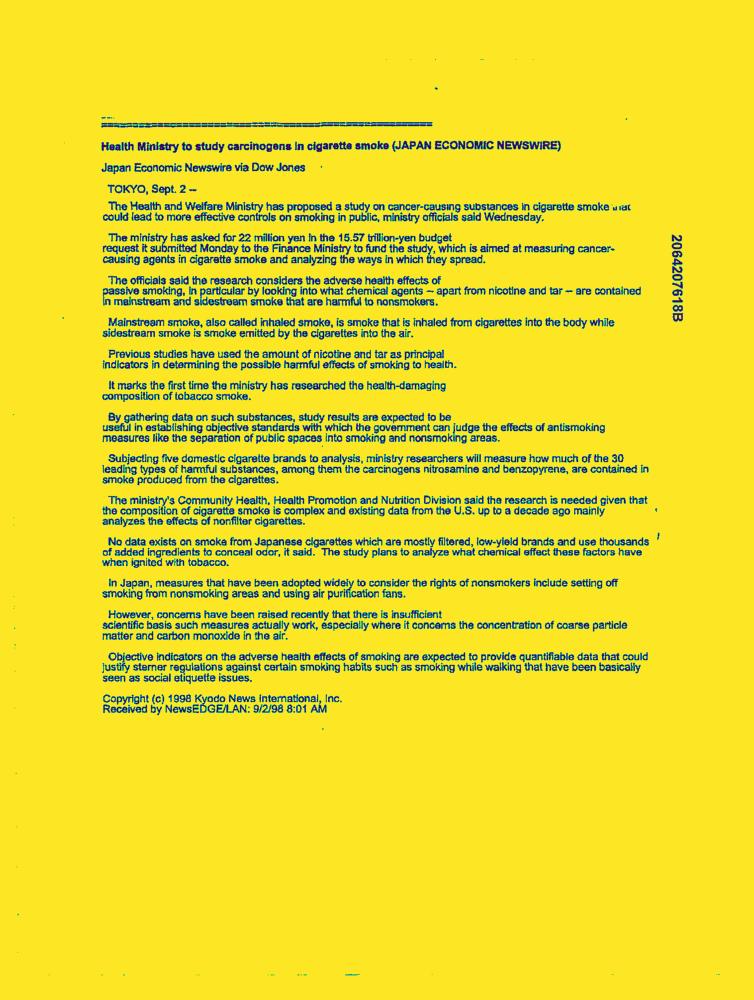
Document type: News-Article